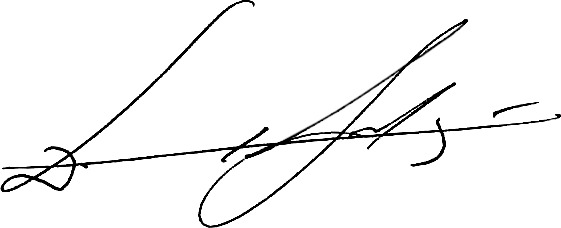
Signature of: dmitry gordon